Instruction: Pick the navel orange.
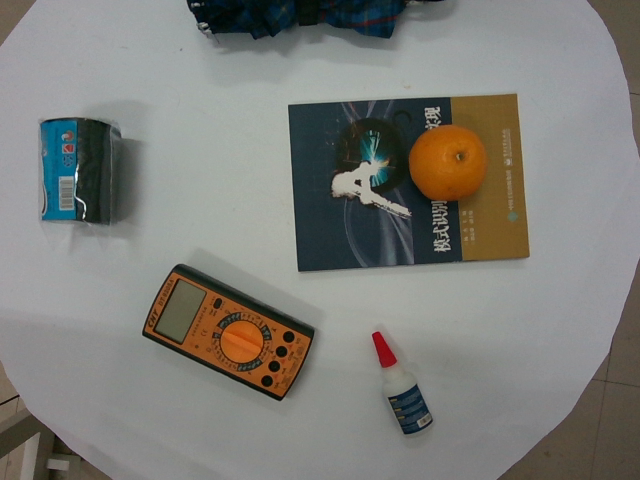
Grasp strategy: vertical